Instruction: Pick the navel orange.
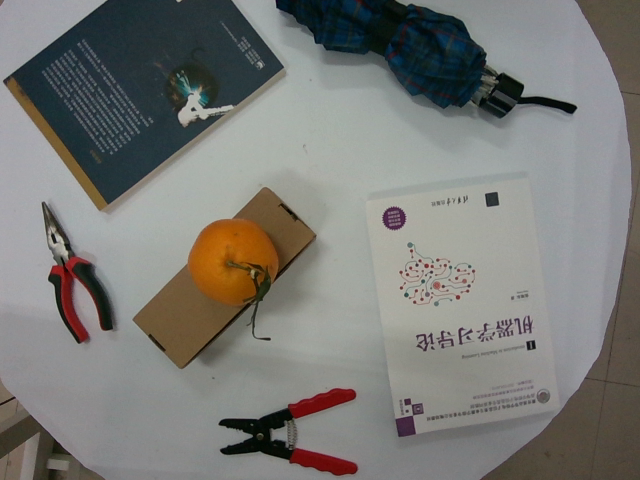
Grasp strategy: vertical